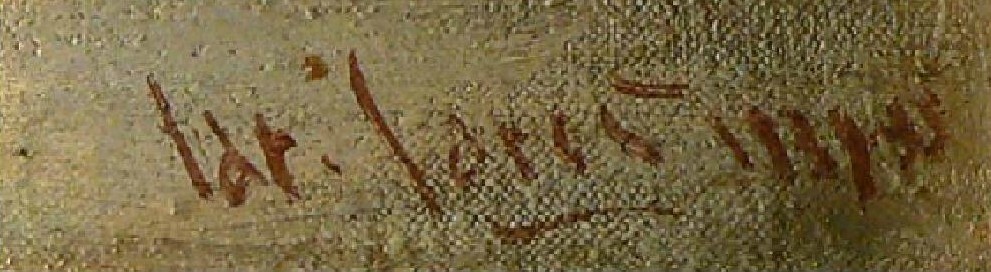
Signature of: jaroslav jareš